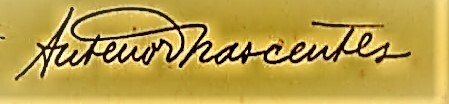
Signature of: antenor nascentes